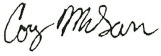
Signature of: cory mcgarr